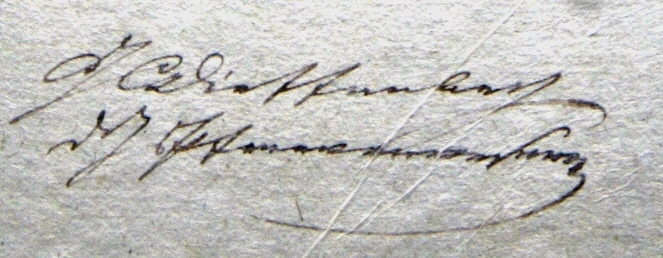
Signature of: georg christian dieffenbach